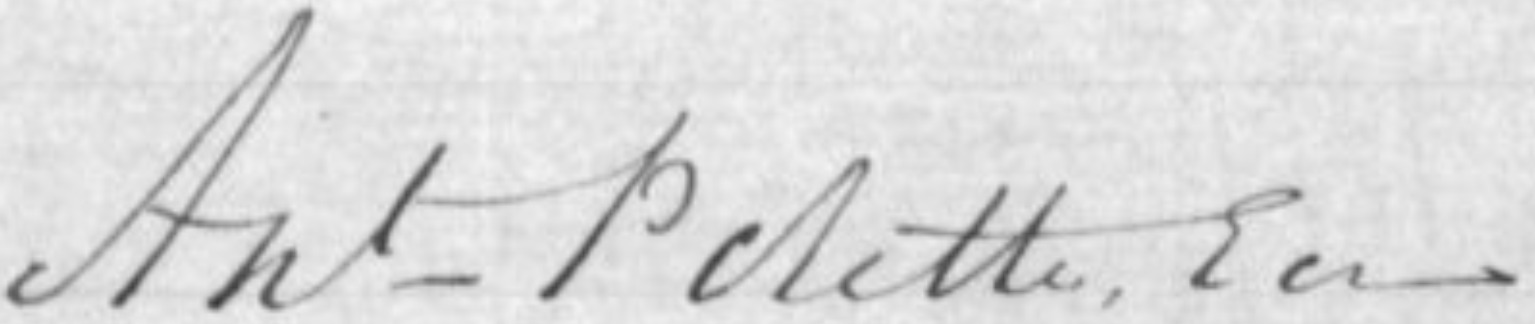
Signature of: antoine polette